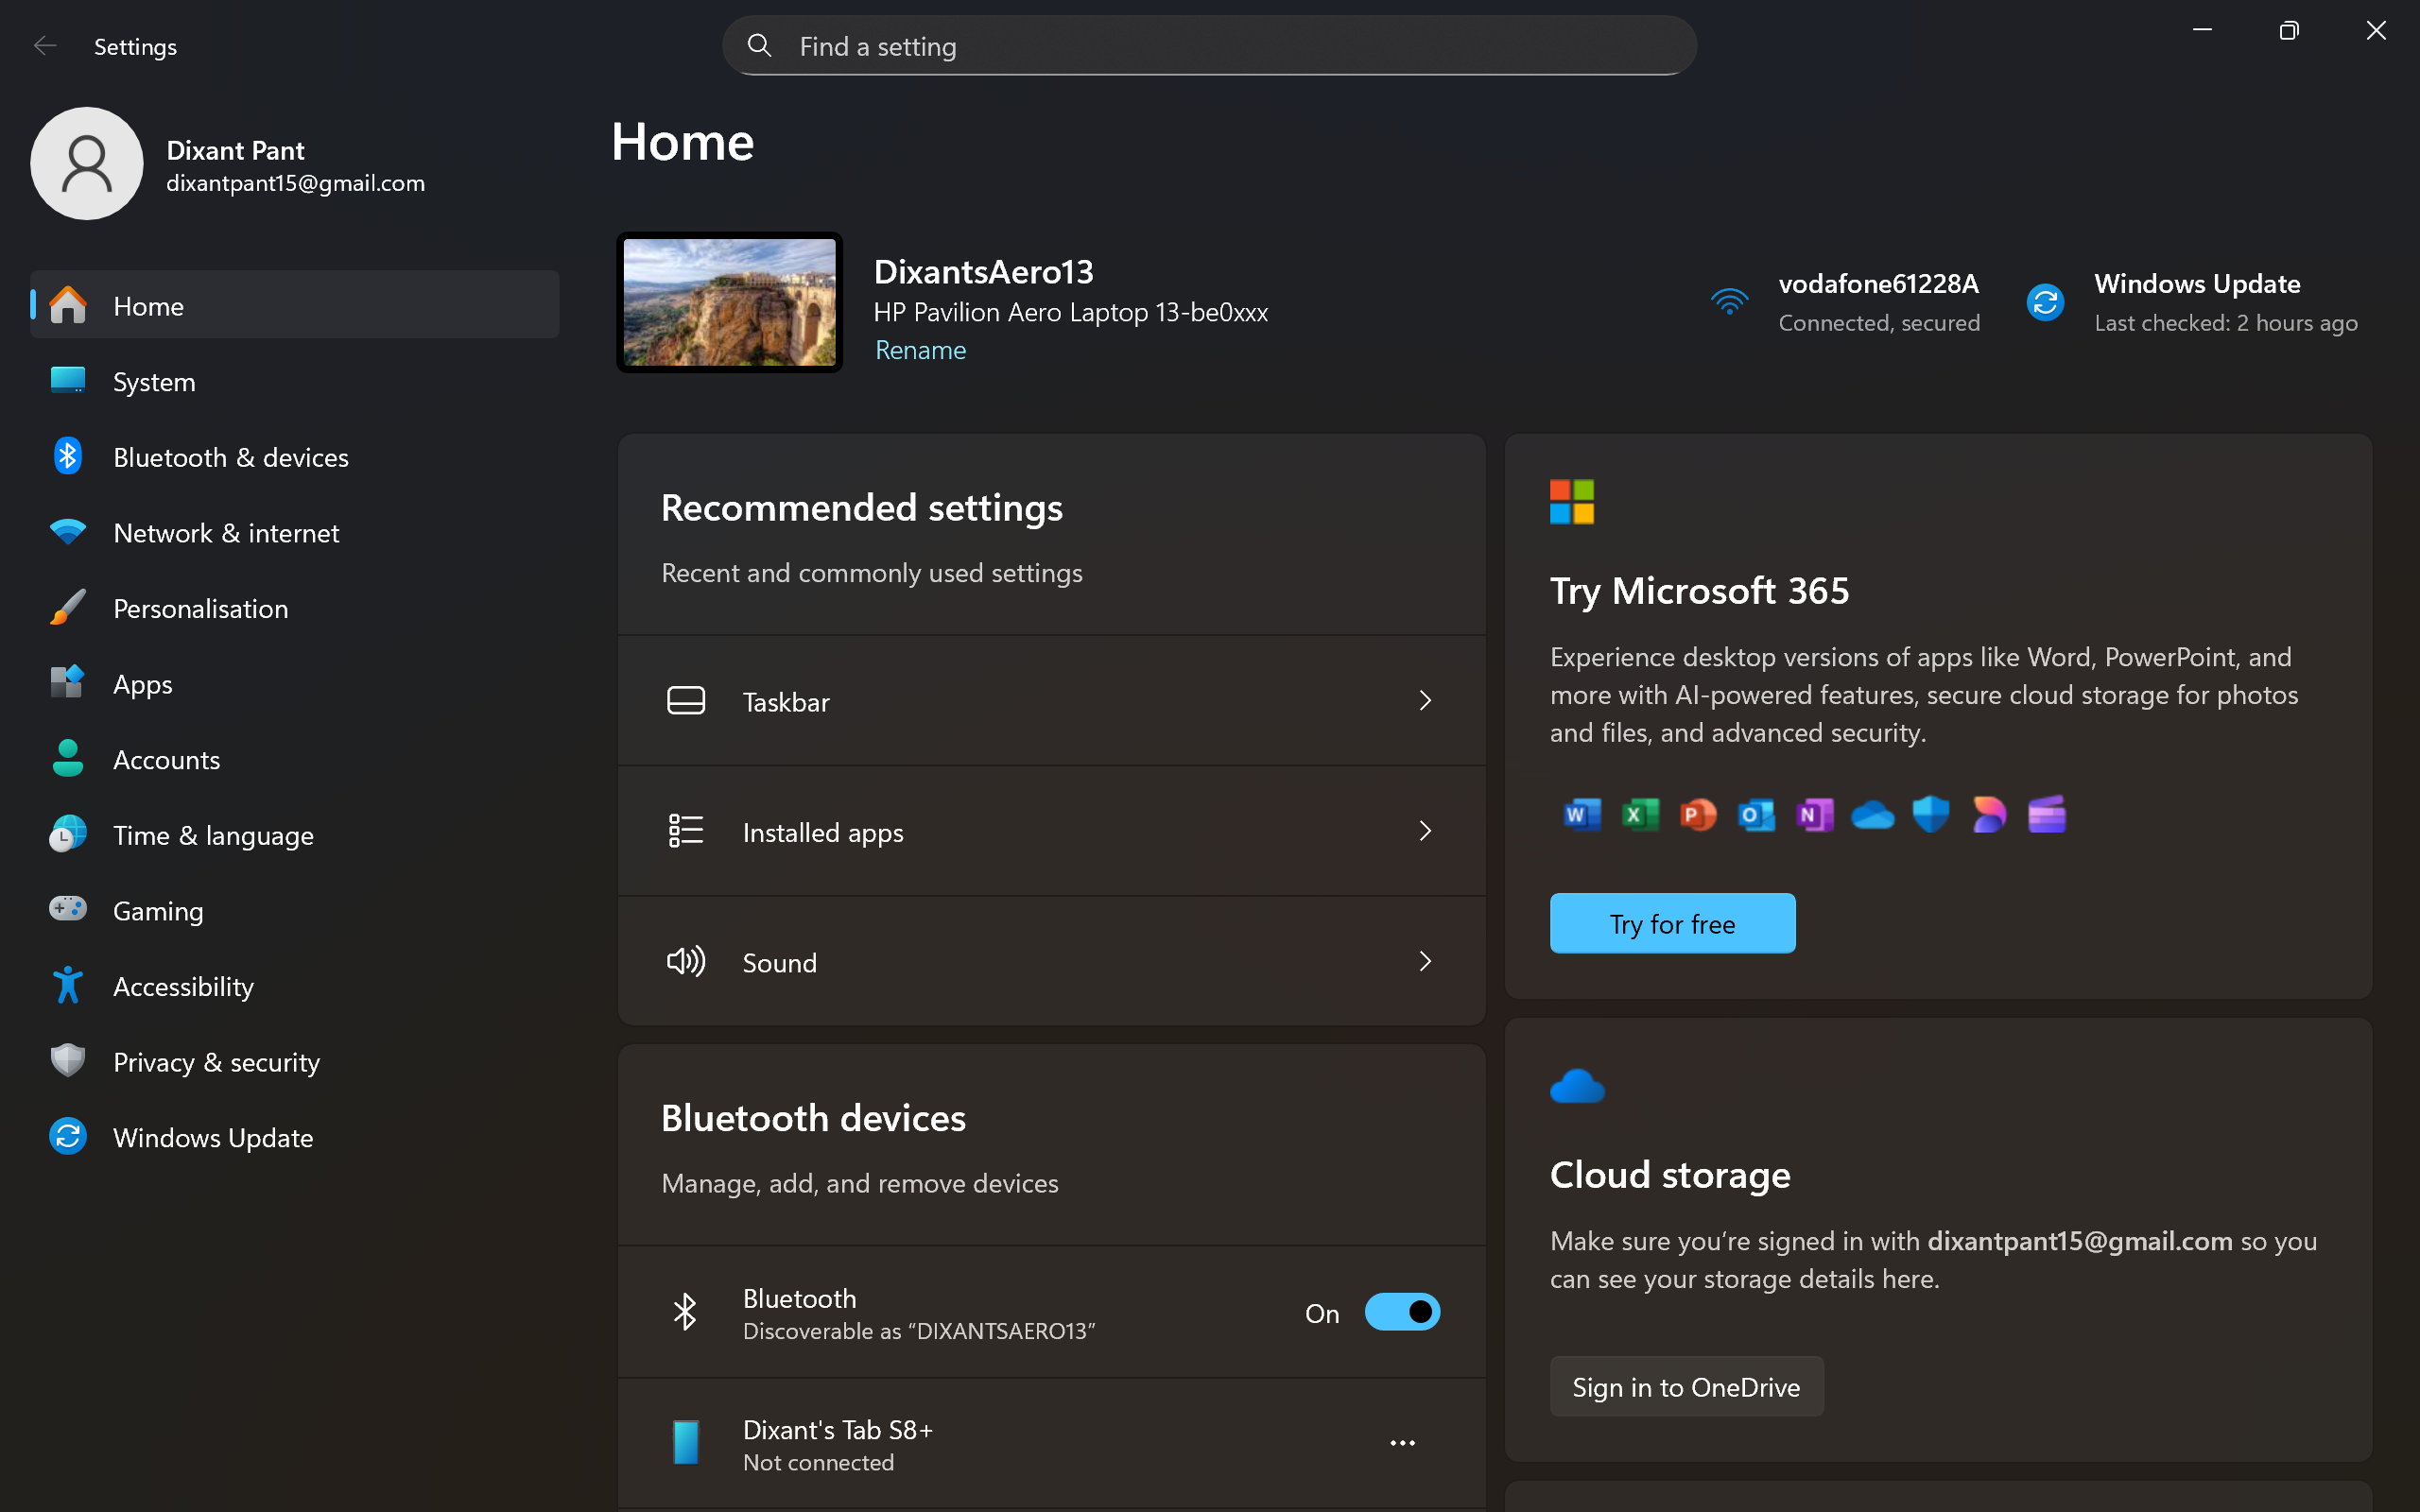
UI elements on screen:
"Desktop - window"
"Untitled document - Google Docs - window"
"System - menu bar - Contains commands to manipulate the window"
"System - menu item"
"title bar - value: Untitled document - Google Docs"
"Minimise - button - Moves the window out of the way"
"Maximise - button - Makes the window full screen"
"Close - button - Closes the window"
"Tom Holland and Gordon Ramsay Bond Over A Spicy Fried Chicken Sandwich - YouTube - window"
"System - menu bar - Contains commands to manipulate the window"
"System - menu item"
"title bar"
"Minimise - button - Moves the window out of the way"
"Maximise - button - Makes the window full screen"
"Close - button - Closes the window"
"Amazon.co.uk: Low Prices in Electronics, Books, Sports Equipment & more - window"
"System - menu bar - Contains commands to manipulate the window"
"System - menu item"
"title bar"
"Minimise - button - Moves the window out of the way"
"Maximise - button - Makes the window full screen"
"Close - button - Closes the window"
"Home - BBC News - window"
"System - menu bar - Contains commands to manipulate the window"
"System - menu item"
"title bar - value: Home - BBC News"
"Minimise - button - Moves the window out of the way"
"Maximise - button - Makes the window full screen"
"Close - button - Closes the window"
"window"
"Taskbar - pane"
"pane"
"pane"
"Running applications - pane"
"System - menu bar - Contains commands to manipulate the window"
"System - menu item"
"Settings - window - value: Settings"
"Minimise Settings - button"
"Restore Settings - button"
"Close Settings - button"
"Settings - window"
"Settings - text"
"list"
"Search box, Find a setting - edit"
"Search box, Find a setting - edit"
"pane"
"Find a setting - text"
"button"
" - text"
"UI element"
"Back - button"
"window"
"Dixant Pant dixantpant15@gmail.com - button"
"User profile picture - graphic"
"Dixant Pant - text"
"dixantpant15@gmail.com - text"
"pane"
"grouping"
"Home - list item"
"graphic"
"Home - text"
"System - list item"
"graphic"
"System - text"
"Bluetooth & devices - list item"
"graphic"
"Bluetooth & devices - text"
"Network & internet - list item"
"graphic"
"Network & internet - text"
"Personalisation - list item"
"graphic"
"Personalisation - text"
"Apps - list item"
"graphic"
"Apps - text"
"Accounts - list item"
"graphic"
"Accounts - text"
"Time & language - list item"
"graphic"
"Time & language - text"
"Gaming - list item"
"graphic"
"Gaming - text"
"Accessibility - list item"
"graphic"
"Accessibility - text"
"Privacy & security - list item"
"graphic"
"Privacy & security - text"
"Windows Update - list item"
"graphic"
"Windows Update - text"
"grouping"
"grouping"
"Personalisation - button"
"Personalisation - text"
"pane"
"Desktop preview - graphic"
"Select a theme to apply - text"
"Select a theme to apply - list"
"Windows (dark), 1 images - list item"
"Windows (dark), 1 images - grouping"
"graphic"
"Rain in the City, 17 images - list item"
"Rain in the City, 17 images - grouping"
"graphic"
"Animal Portraits PREMIUM, 18 images - list item"
"Animal Portraits PREMIUM, 18 images - grouping"
"graphic"
"Themed Backgrounds, 1 images - list item"
"Themed Backgrounds, 1 images - grouping"
"graphic"
"Glow, 4 images - list item"
"Glow, 4 images - grouping"
"graphic"
"Windows spotlight, dynamic images - list item"
"Windows spotlight, dynamic images - grouping"
"graphic"
"Windows Spotlight Icon - graphic"
"list"
"Background - list item"
"Background - grouping"
" - text"
"Background - text"
"Background image, colour, slideshow - text"
" - text"
"Colours - list item"
"Colours - grouping"
" - text"
"Colours - text"
"Accent colour, transparency effects, colour theme - text"
" - text"
"Themes - list item"
"Themes - grouping"
" - text"
"Themes - text"
"Install, create, manage - text"
" - text"
"Dynamic Lighting - list item"
"Dynamic Lighting - grouping"
" - text"
"Dynamic Lighting - text"
"Connected devices, effects, app settings - text"
" - text"
"Lock screen - list item"
"Lock screen - grouping"
" - text"
"Lock screen - text"
"Lock screen images, apps, animations - text"
" - text"
"Text input - list item"
"Text input - grouping"
" - text"
"Text input - text"
"Touch keyboard, voice typing, emoji and more, input method editor - text"
" - text"
"Start - list item"
"Start - grouping"
"Vertical - scroll bar - value: 0"
"Vertical Small Decrease - button"
" - text"
"Vertical Thumb - thumb control"
"Vertical Large Increase - button"
"Vertical Small Increase - button"
" - text"
"window"
"UI element"
"accessibility_dump_20250821_222952.json - Visual Studio Code - pane"
"pane"
"pane"
"pane"
"Minimize - button"
"Maximize - button"
"Restore - button"
"Close - button"
"pane"
"pane"
"pane"
"pane"
"accessibility_dump_20250821_222952.json - Visual Studio Code - document"
"section"
"pane"
"window"
"UI element"
"DesktopWindowXamlSource - pane"
"pane"
"tab control"
"list"
"Windows PowerShell - tab"
"graphic"
"Windows PowerShell - text"
"Close Tab - button"
" - text"
"New Tab - split button - Press the button to open a new terminal tab with your default profile. O..."
" - button"
" - text"
"More options - button"
"button"
" - text"
"button"
" - text"
"button"
" - text"
"UI element"
"Windows PowerShell - terminal"
"Vertical - scroll bar - value: 0"
"Vertical Small Decrease - button"
" - text"
"Vertical Large Increase - button"
"Vertical Small Increase - button"
" - text"
"System - menu bar"
"System - menu item"
"Minimise - button"
"Maximise - button"
"Close - button"